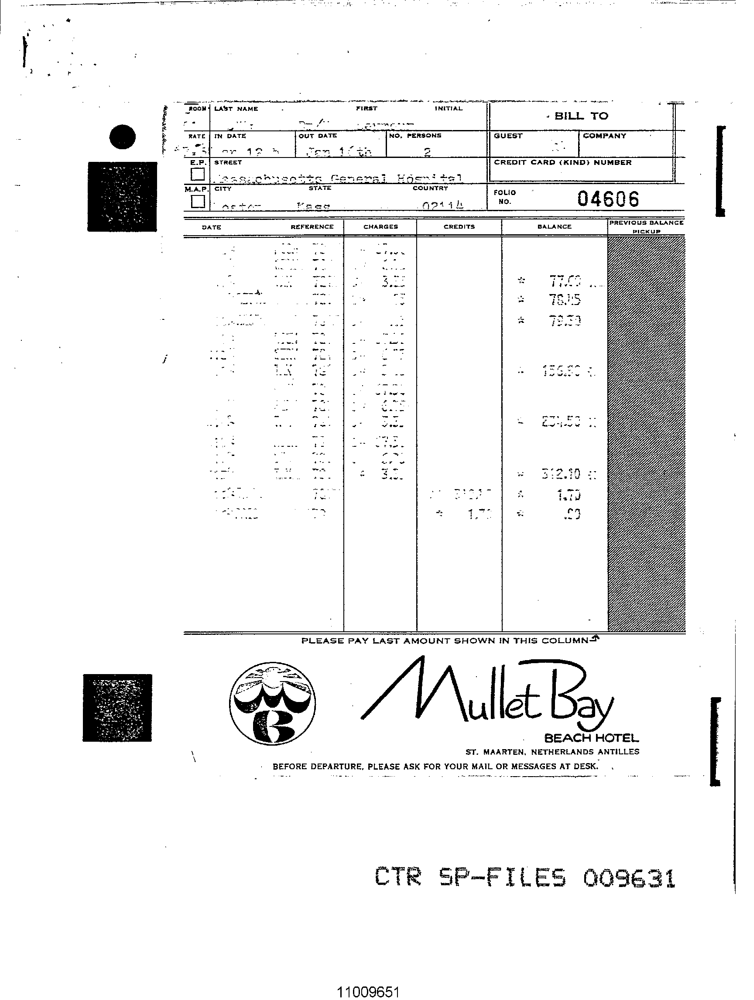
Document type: Invoice